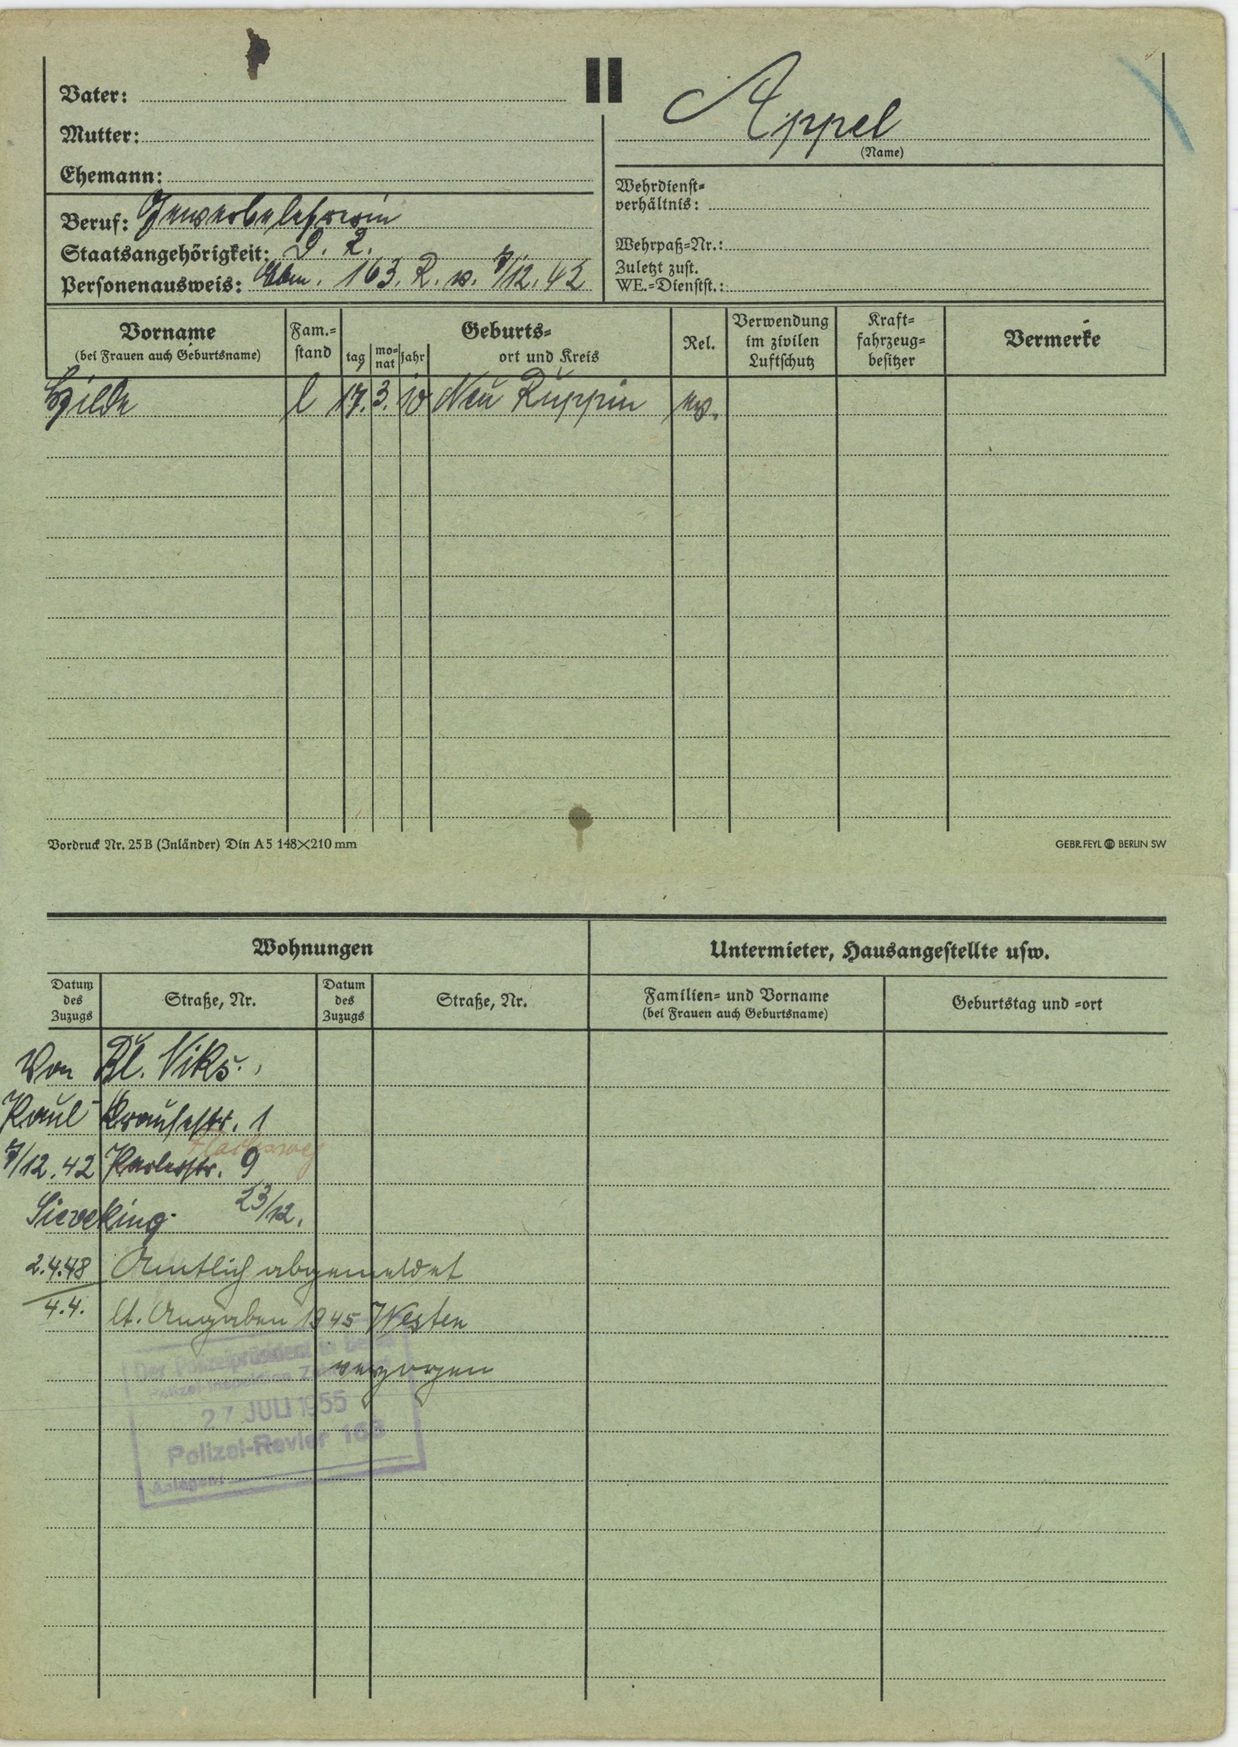
Appel